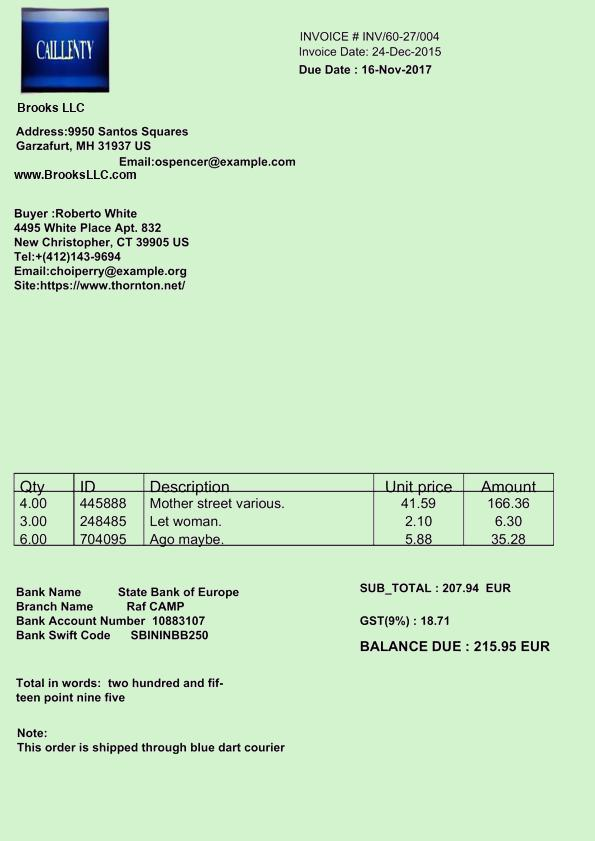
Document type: Invoice